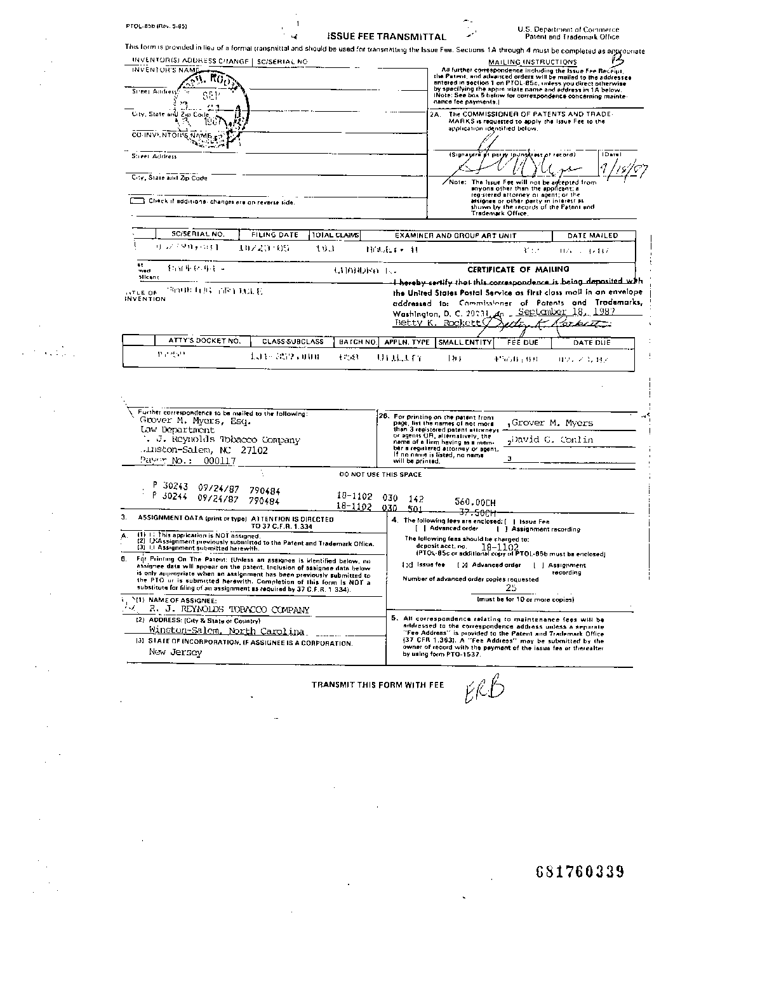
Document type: Invoice